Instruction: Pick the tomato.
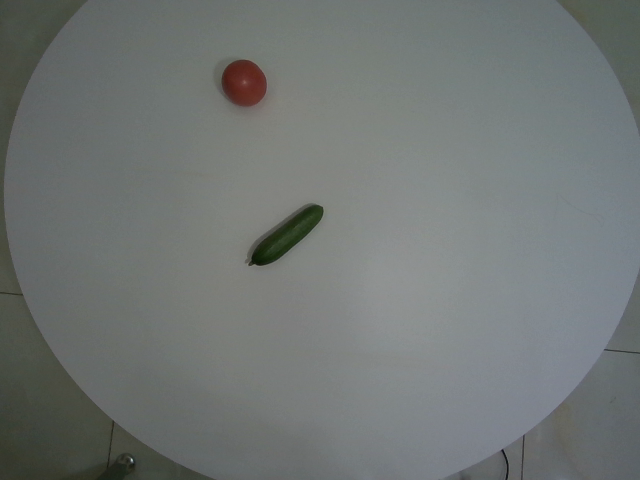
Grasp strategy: vertical